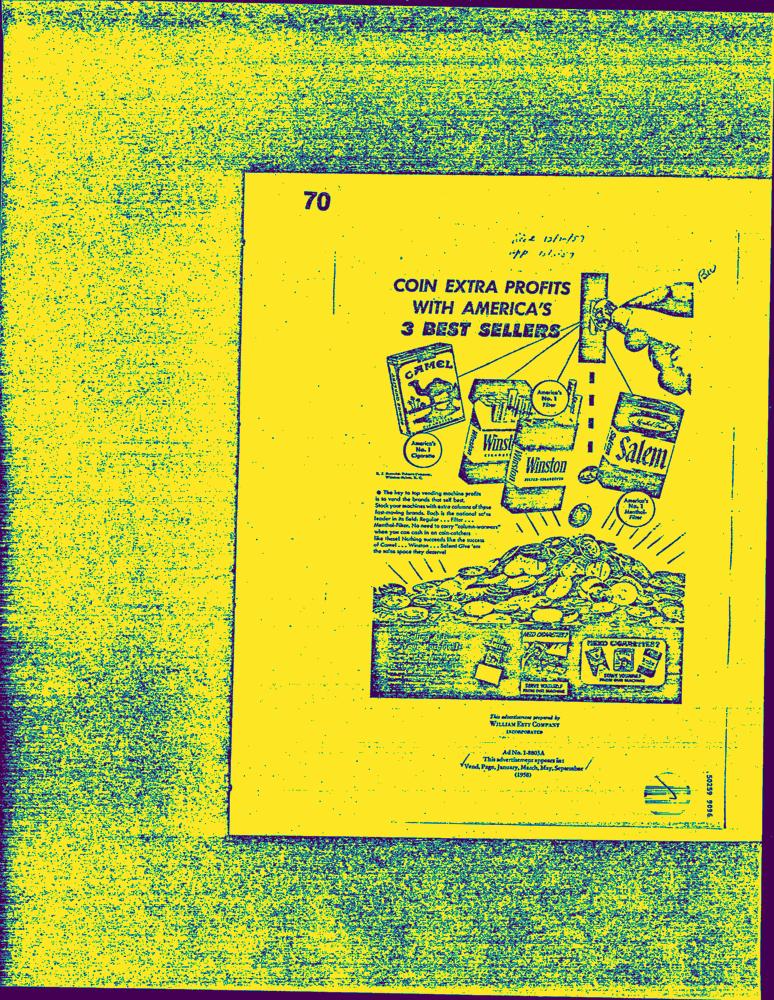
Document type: AD